Question: Talk about the condition:
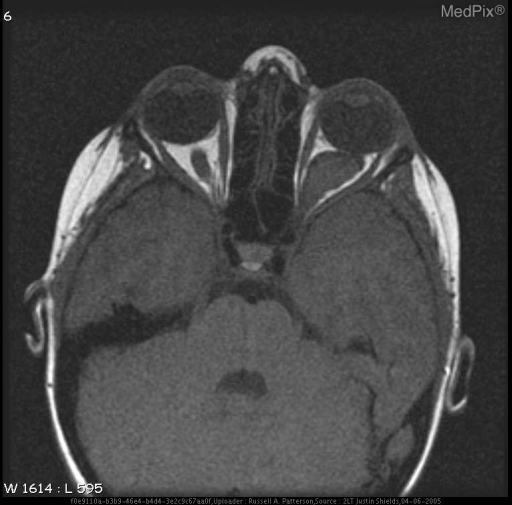
Answer: The disease is discussed as: Diagnosis of Neurofibromatosis Type 1
(Two Required for Dx)

    * Six or more caf? au lait macules over 5 mm in greatest diameter in prepubertal individuals and over 15 mm in greatest diameter in postpubertal individuals
    * Two or more neurofibromas of any type or one plexiform neurofibroma
    * Freckling in the axillary or inguinal regions
    * Optic glioma
    * Two or more Lisch nodules (iris harmartomas)
    * A distinctive osseous lesion such as sphenoid dysplasia or thinning of long bone cortex with or without pseudoarthrosis
    * A first-degree relative (parent, sibling, or offspring) with NF1 by the above criteria

Diagnosis of Neurofibromatosis Type 2
(Either #1 or #2)
   1. Bilateral masses of the eighth cranial nerve seen with appropriate imaging techniques (e.g., CT or MRI)
   2. A first-degree with NF2 and either A or B:
         A. Unilaterial mass of the eighth cranial nerve, or
         B. Two of the following:
                * Neurofibroma
                * Meningioma
                * Glioma
                * Schwannoma
                * Juvenile posterior subcapsular lenticular opacity
=====================
http://www.ncbi.nlm.nih.gov/entrez/query.fcgi?cmd=Search&db=pubmed&term=neurofibromatosis+diagnosis+criteria&tool=fuzzy
http://odp.od.nih.gov/consensus/cons/064/064_statement.htm
http://www.ncbi.nlm.nih.gov/entrez/query.fcgi?cmd=retrieve&db=pubmed&list_uids=12473765&dopt=Abstract
http://neurosurgery.mgh.harvard.edu/NFclinic/NFlinks.htm